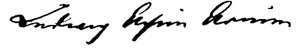
Signature of: ludwig achim von arnim